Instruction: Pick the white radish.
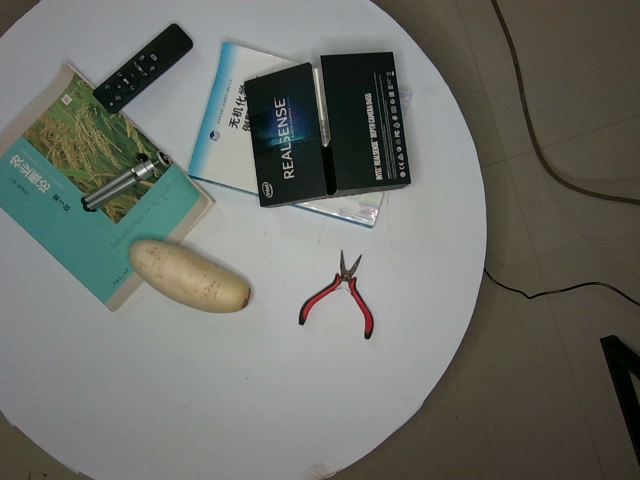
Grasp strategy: vertical